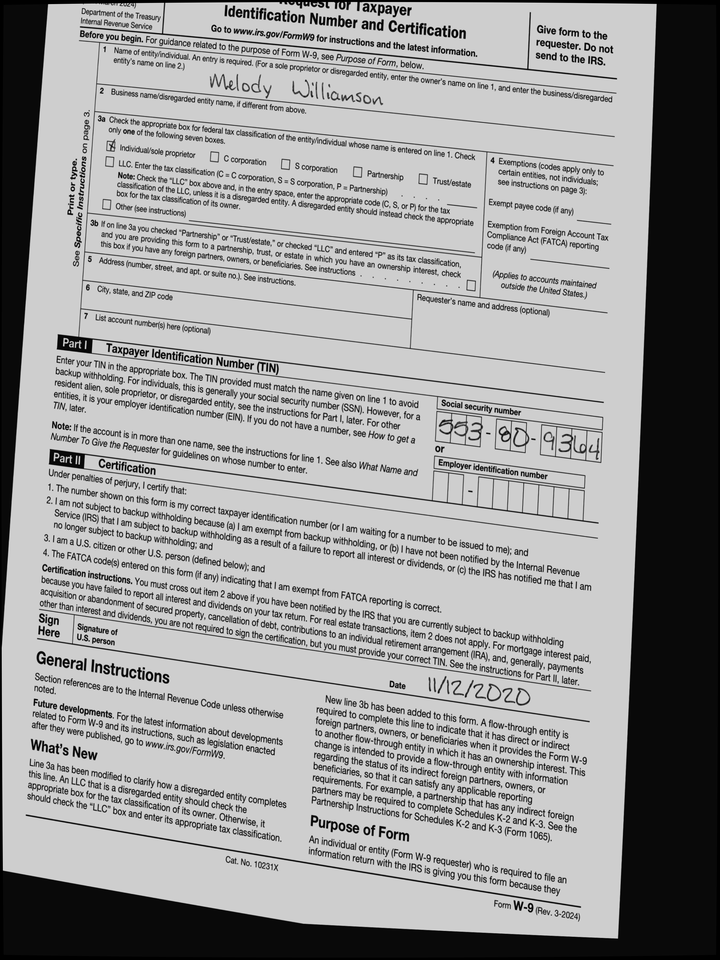
cbx: yes
ssn: 553809364
enm: Melody Williamson
sdt: 11/12/2020